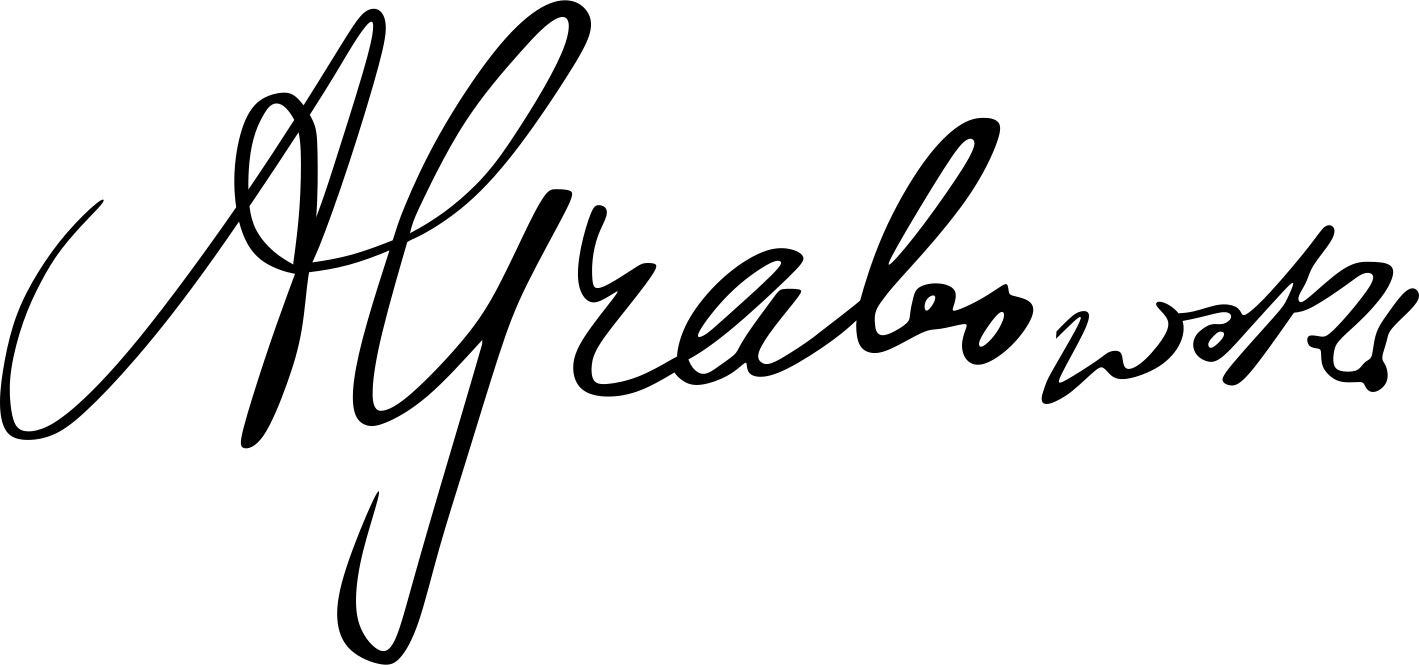
Signature of: antoni grabowski